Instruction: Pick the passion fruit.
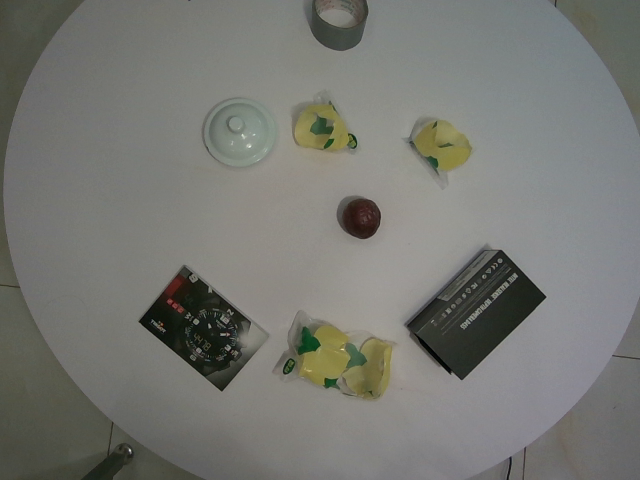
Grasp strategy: vertical